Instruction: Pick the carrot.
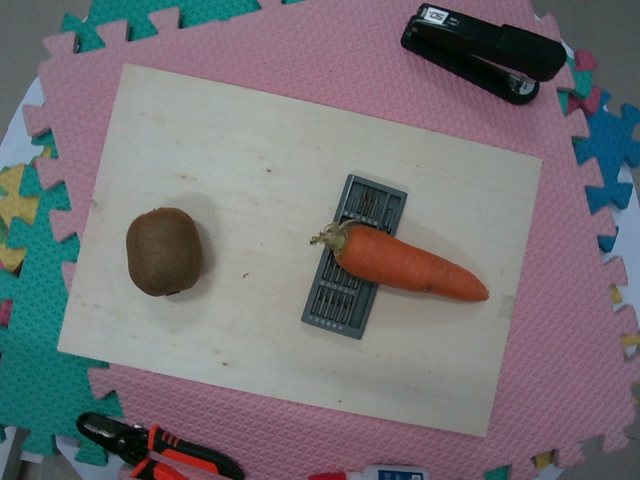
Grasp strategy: vertical